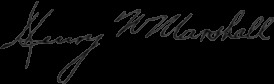
Signature of: henry w marshall